Question: How is the history relevant to the case?
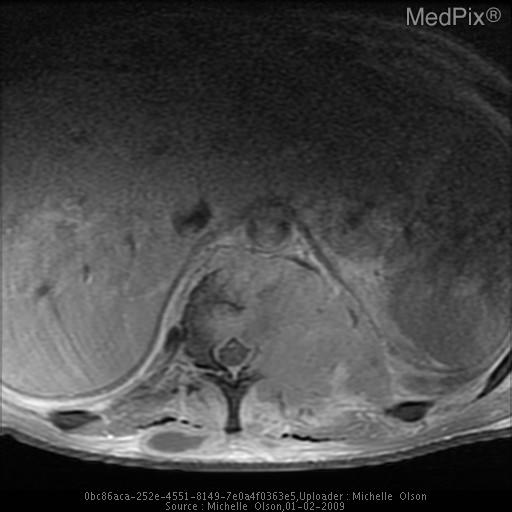
Answer: The patient's history of The patient is a 23 year old man who presented with four weeks of persistent mid back pain. He received pain medications with minimal relief. His pain gradually worsened over three months to involve his left leg and hip. The patient had associated fevers, weight loss, night sweats, fatigue, and intermittent abdominal pain. is key in understanding the case.